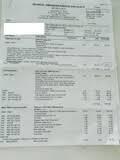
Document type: Invoice